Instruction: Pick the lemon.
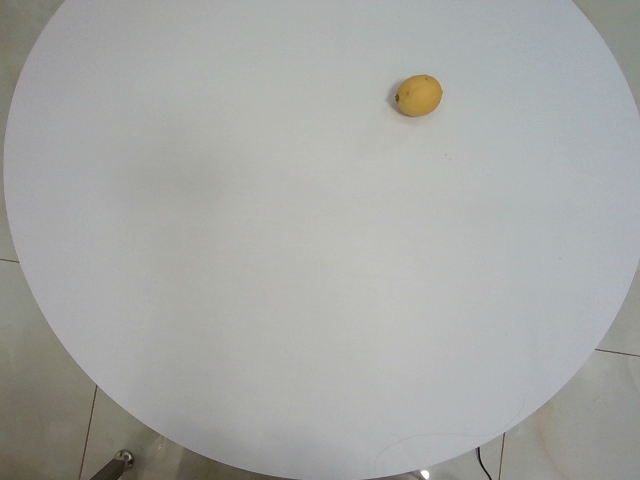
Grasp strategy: vertical